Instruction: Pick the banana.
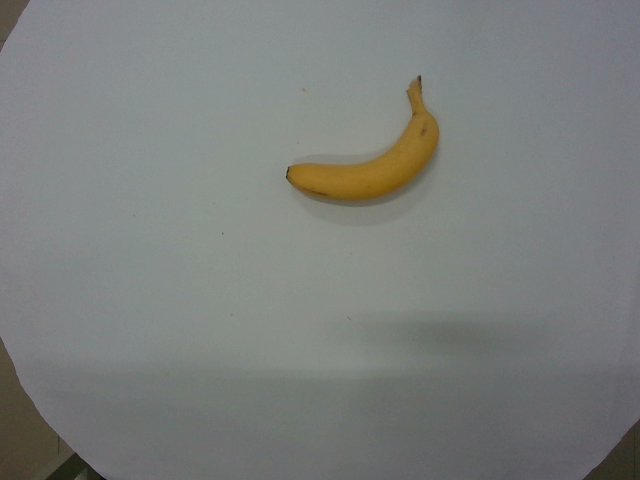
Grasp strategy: vertical